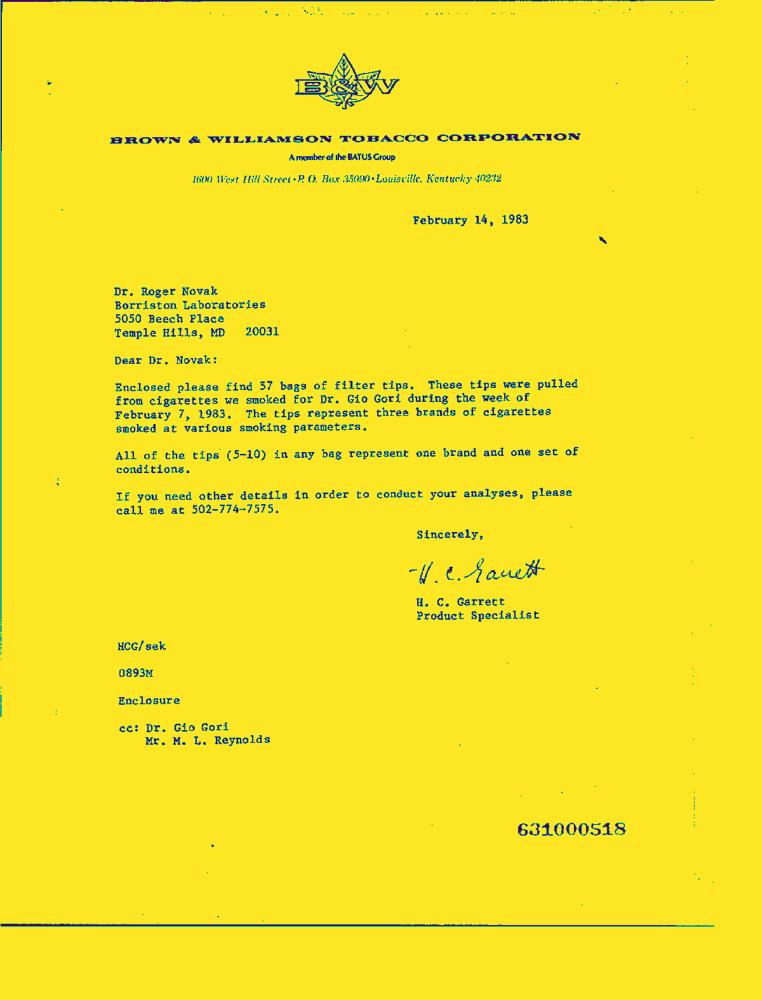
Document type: Letter-Doc